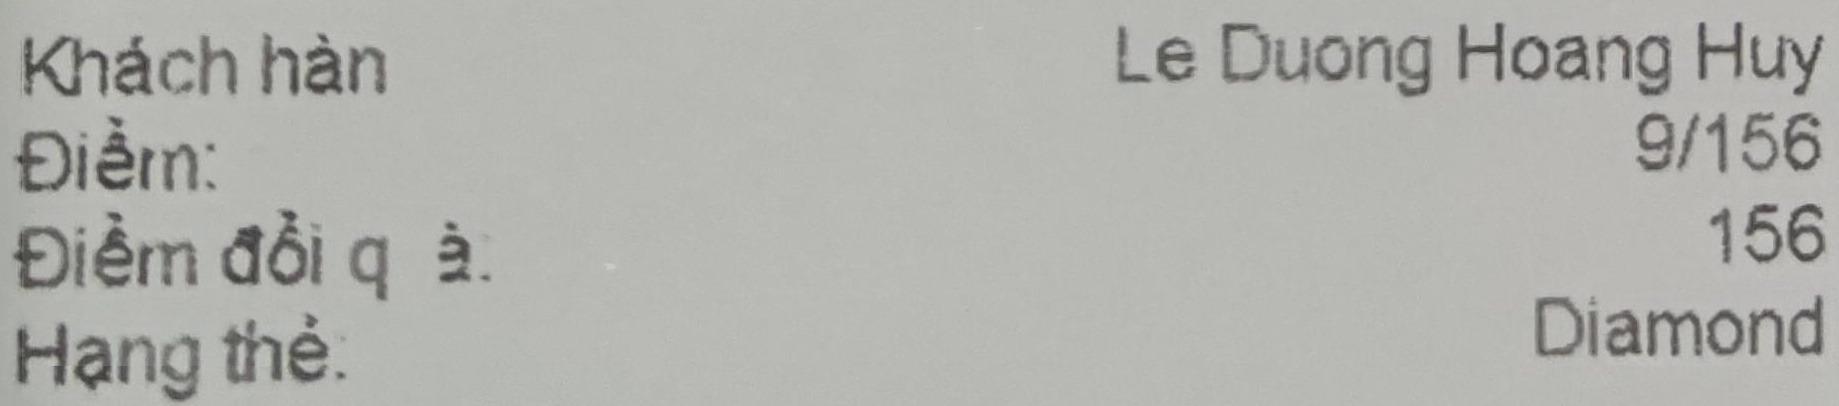
Khách hàng Le Duong Hoang Huy
Điểm: 9/156
Điểm đổi quà: 156
Hạng thẻ: Diamond